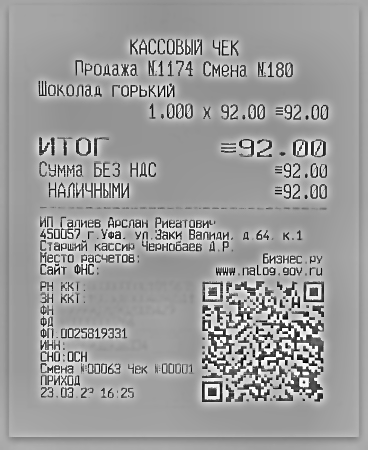
Продавец: ИП Галиев Арслан Риеватович
Дата: 23.03.22
Товары: Шоколад ГОРЬКИЙ
Количество: 1.000
Цена: 92.00
Сумма: 92.00
Итого: 92.00